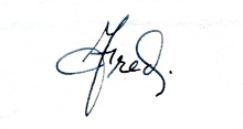
Signature of: fredrick willius